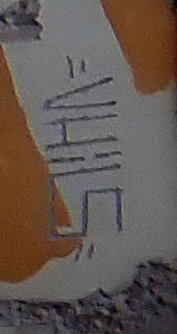
Signature of: vhils